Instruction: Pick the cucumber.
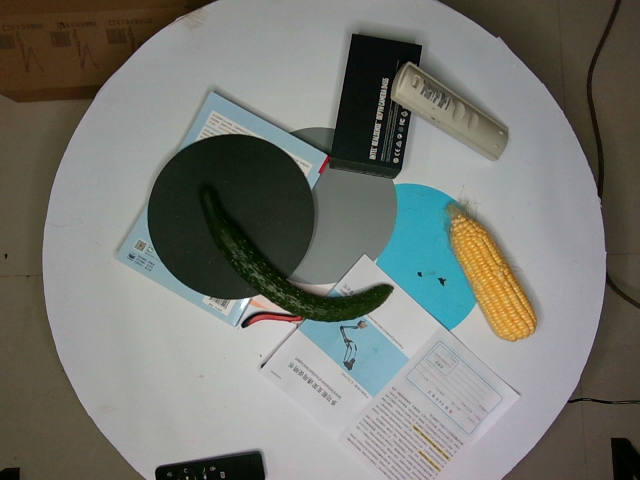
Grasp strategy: vertical